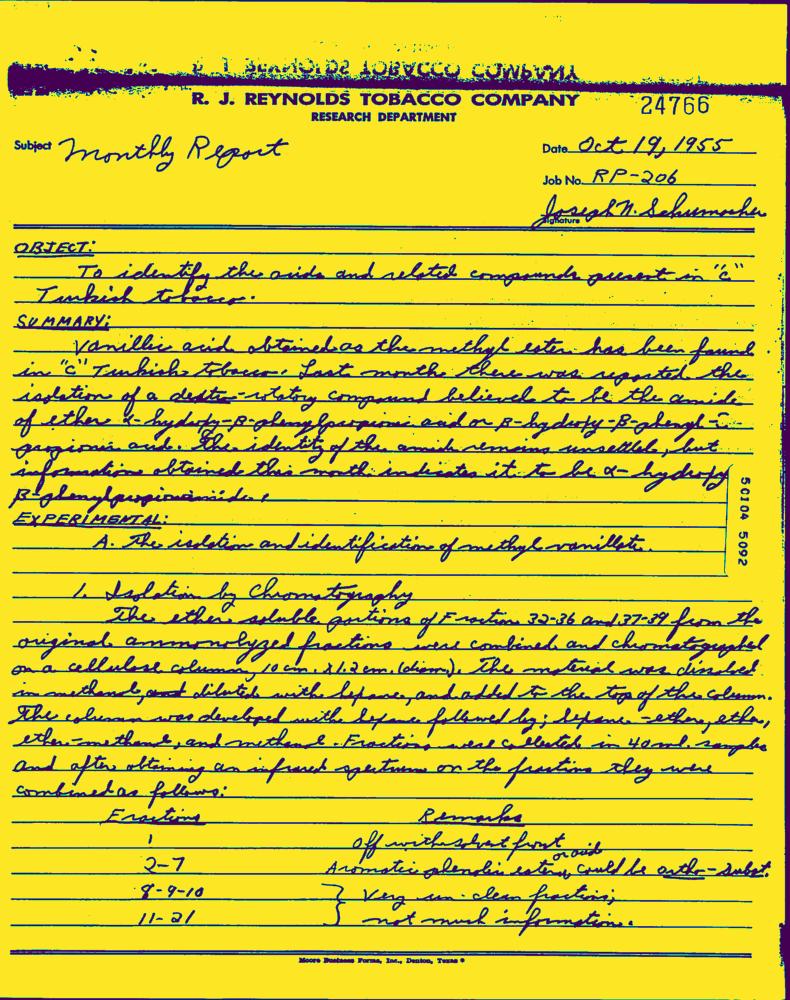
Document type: Hand-Written